Patient: Female, age 76
On February of 2020, a 76-year-old woman was referred to our hospital in Matsumoto, Japan, from another hospital in Japan, where she was admitted for sore throat, dry cough, and fever that started on February 7, 2020 (symptom onset day 1; SOD#1). (The term "symptom onset day" is used to illustrate the patient's clinical course, and the term "hospital day" is used to describe treatment measures.) Past medical history was significant for diabetes mellitus, hypertension, and glaucoma, but she was otherwise healthy and did not smoke. The patient, an American living in the United States, was visiting Japan and arrived at Yokohama Harbor aboard the Diamond Princess cruise ship. Due to a COVID-19 outbreak inside the cruise ship, she was kept in the cruise ship and underwent viral testing as part of quarantine inspection. A reverse transcription polymerase chain reaction (RT-PCR) test, performed by the Japan Ministry of Health, Labour and Welfare, produced a positive result for SARS-CoV-2.
One day before admission to our hospital, the patient was started on lopinavir-ritonavir (400 mg/100 mg twice daily orally) and moxifloxacin (400 mg once a daily orally). She was transferred to our hospital on SOD#12 (hospital day 1; HD#1). On admission, her body temperature was 38.3  C, and her oxygen saturation (SpO2) by pulse oximetry was 93% on 8 L/min of supplemental oxygen via mask. Physical examination revealed coarse crackles in the upper chest on the right. Laboratory examination revealed peripheral blood lymphopenia (350/muL) and elevated levels of blood urea nitrogen (BUN, 28.9 mg/dL), creatinine (1.62 mg/dL), C-reactive protein (CRP, 12.90 mg/dL), and lactate dehydrogenase (LDH, 325 U/L) (Table 1).
Chest computed tomography (CT) images showed ground-glass opacities (GGOs) and consolidation (Fig. 1A and B).
Due to possible community-acquired pneumonia caused by bacteria and influenza virus, the patient was treated with piperacillin-tazobactam and peramivir (at a loading dosage of 300 mg, reduced to 150 mg every 24 hours due to renal failure). Her respiratory failure progressed, leading to endotracheal intubation. An endotracheal aspirate obtained through the intubation tube was positive for SARS-CoV-2 on RT-PCR. Laboratory examination revealed a low gamma-globulin level on HD#3 (SOD#14); intravenous immune globulin (IVIG) (at a dosage of 5000 mg every 24 hours intravenously) was administered from HD#3 (SOD#14) to HD#8 (SOD#19).
On HD#8 (SOD#19), the patient's respiratory status progressively deteriorated; she exhibited dyspnea despite fever alleviation. The respirator setting at the time was assist/control (volume-controlled ventilation), tidal volume was 300 ml, positive end-expiratory pressure (PEEP) was 14 cmH2O, and respiratory frequency was 13 per minute. Her hypoxemia was not improved even if we regulated PEEP. We considered whether this deterioration might be due to increased airway dead space caused by pulmonary embolism or acute pulmonary edema; however, these diagnoses could not be confirmed with evidence on chest CT scans, which were unobtainable because there was concern about the risk of infecting other patients in the radiology unit. We conducted a compression ultrasound, but were not able to point out deep vein thrombosis. The patient's respiratory status continued to worsen and, despite optimal ventilator settings, we were unable to maintain her PaO2/FiO2 above 70 torr. Therefore, we decided to proceed to venous-venous extracorporeal membrane oxygenation (V-V ECMO) on HD#8 (SOD#19). For V-V ECMO, venous catheters were placed in the right common femoral vein (for drainage) and right internal jugular vein (for infusion). Her hemodynamics were maintained using vasoactive agents; we were able to normalize her body water with diuretics and stabilize her oxygenation by ECMO. On HD#16 (SOD#27), to prevent bacterial infection related to catheterization, the previous antibiotics were replaced with vancomycin. Her respiratory status gradually improved. On HD#16 (SOD#27), viral testing of an endotracheal aspirate sample showed that SARS-CoV-2 was undetectable using RT-PCR. A tracheotomy was performed on HD#18 (SOD#29); ECMO was discontinued on HD#19 (SOD#30). Intravenous meropenem was administered for ventilator-associated pneumonia (VAP) prophylaxis.
Chest CT scans obtained on HD#22 (SOD#33) showed enlarged abnormal shadows, GGOs, and consolidation in the upper lobe of the right lung, suggesting organizing pneumonia (Fig. 1C and D), which could result in chronic respiratory failure after ECMO cessation. On HD#25 (SOD#36), the patient was started on methylprednisolone 250 mg daily for three days with improvement of her organizing pneumonia on chest x-ray (Fig. 2E and F). On HD#40 (SOD#51), the patient was taken off the respirator, and her condition was stable.
Keywords: ards, acute respiratory distress syndrome, acute respiratory distress syndrome, covid-19, coronavirus disease, coronavirus, ecmo, extracorporeal membrane oxygenation, gamma-globulin, ivig, intravenous immune globulin, organizing pneumonia, rt-pcr, reverse transcription polymerase chain reaction, sars-cov-2, severe acute respiratory syndrome coronavirus 2
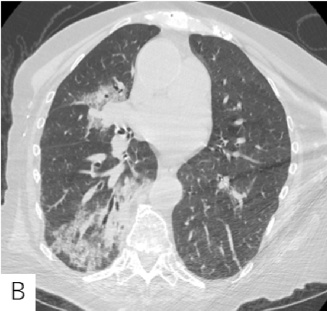
Image caption: Chest computed tomography (CT) images. (C-D) Images taken on SOD#33. (D) Posterior consolidation with air bronchogram in the posterior segments of the lower lobes of both lungs.